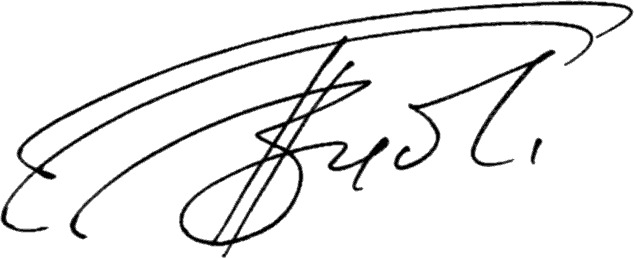
Signature of: hennadii zubko